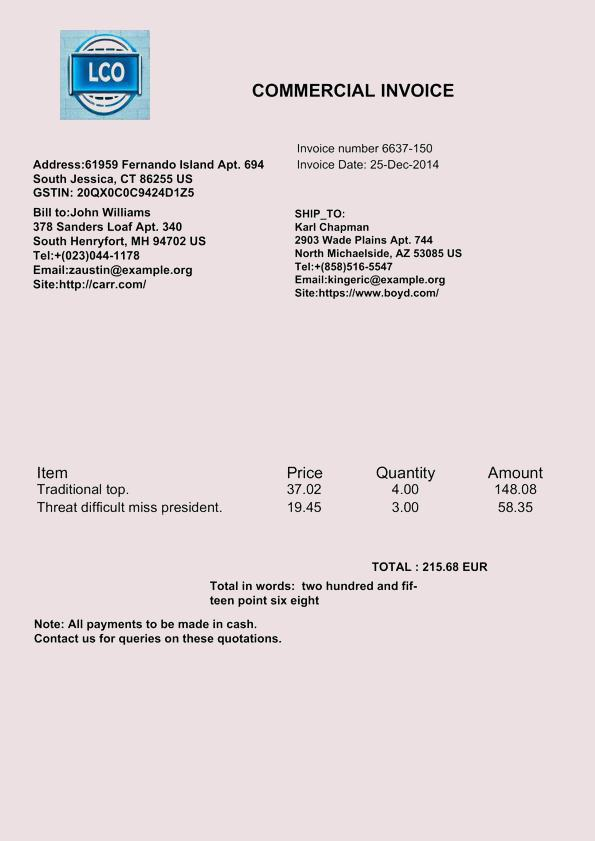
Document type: Invoice